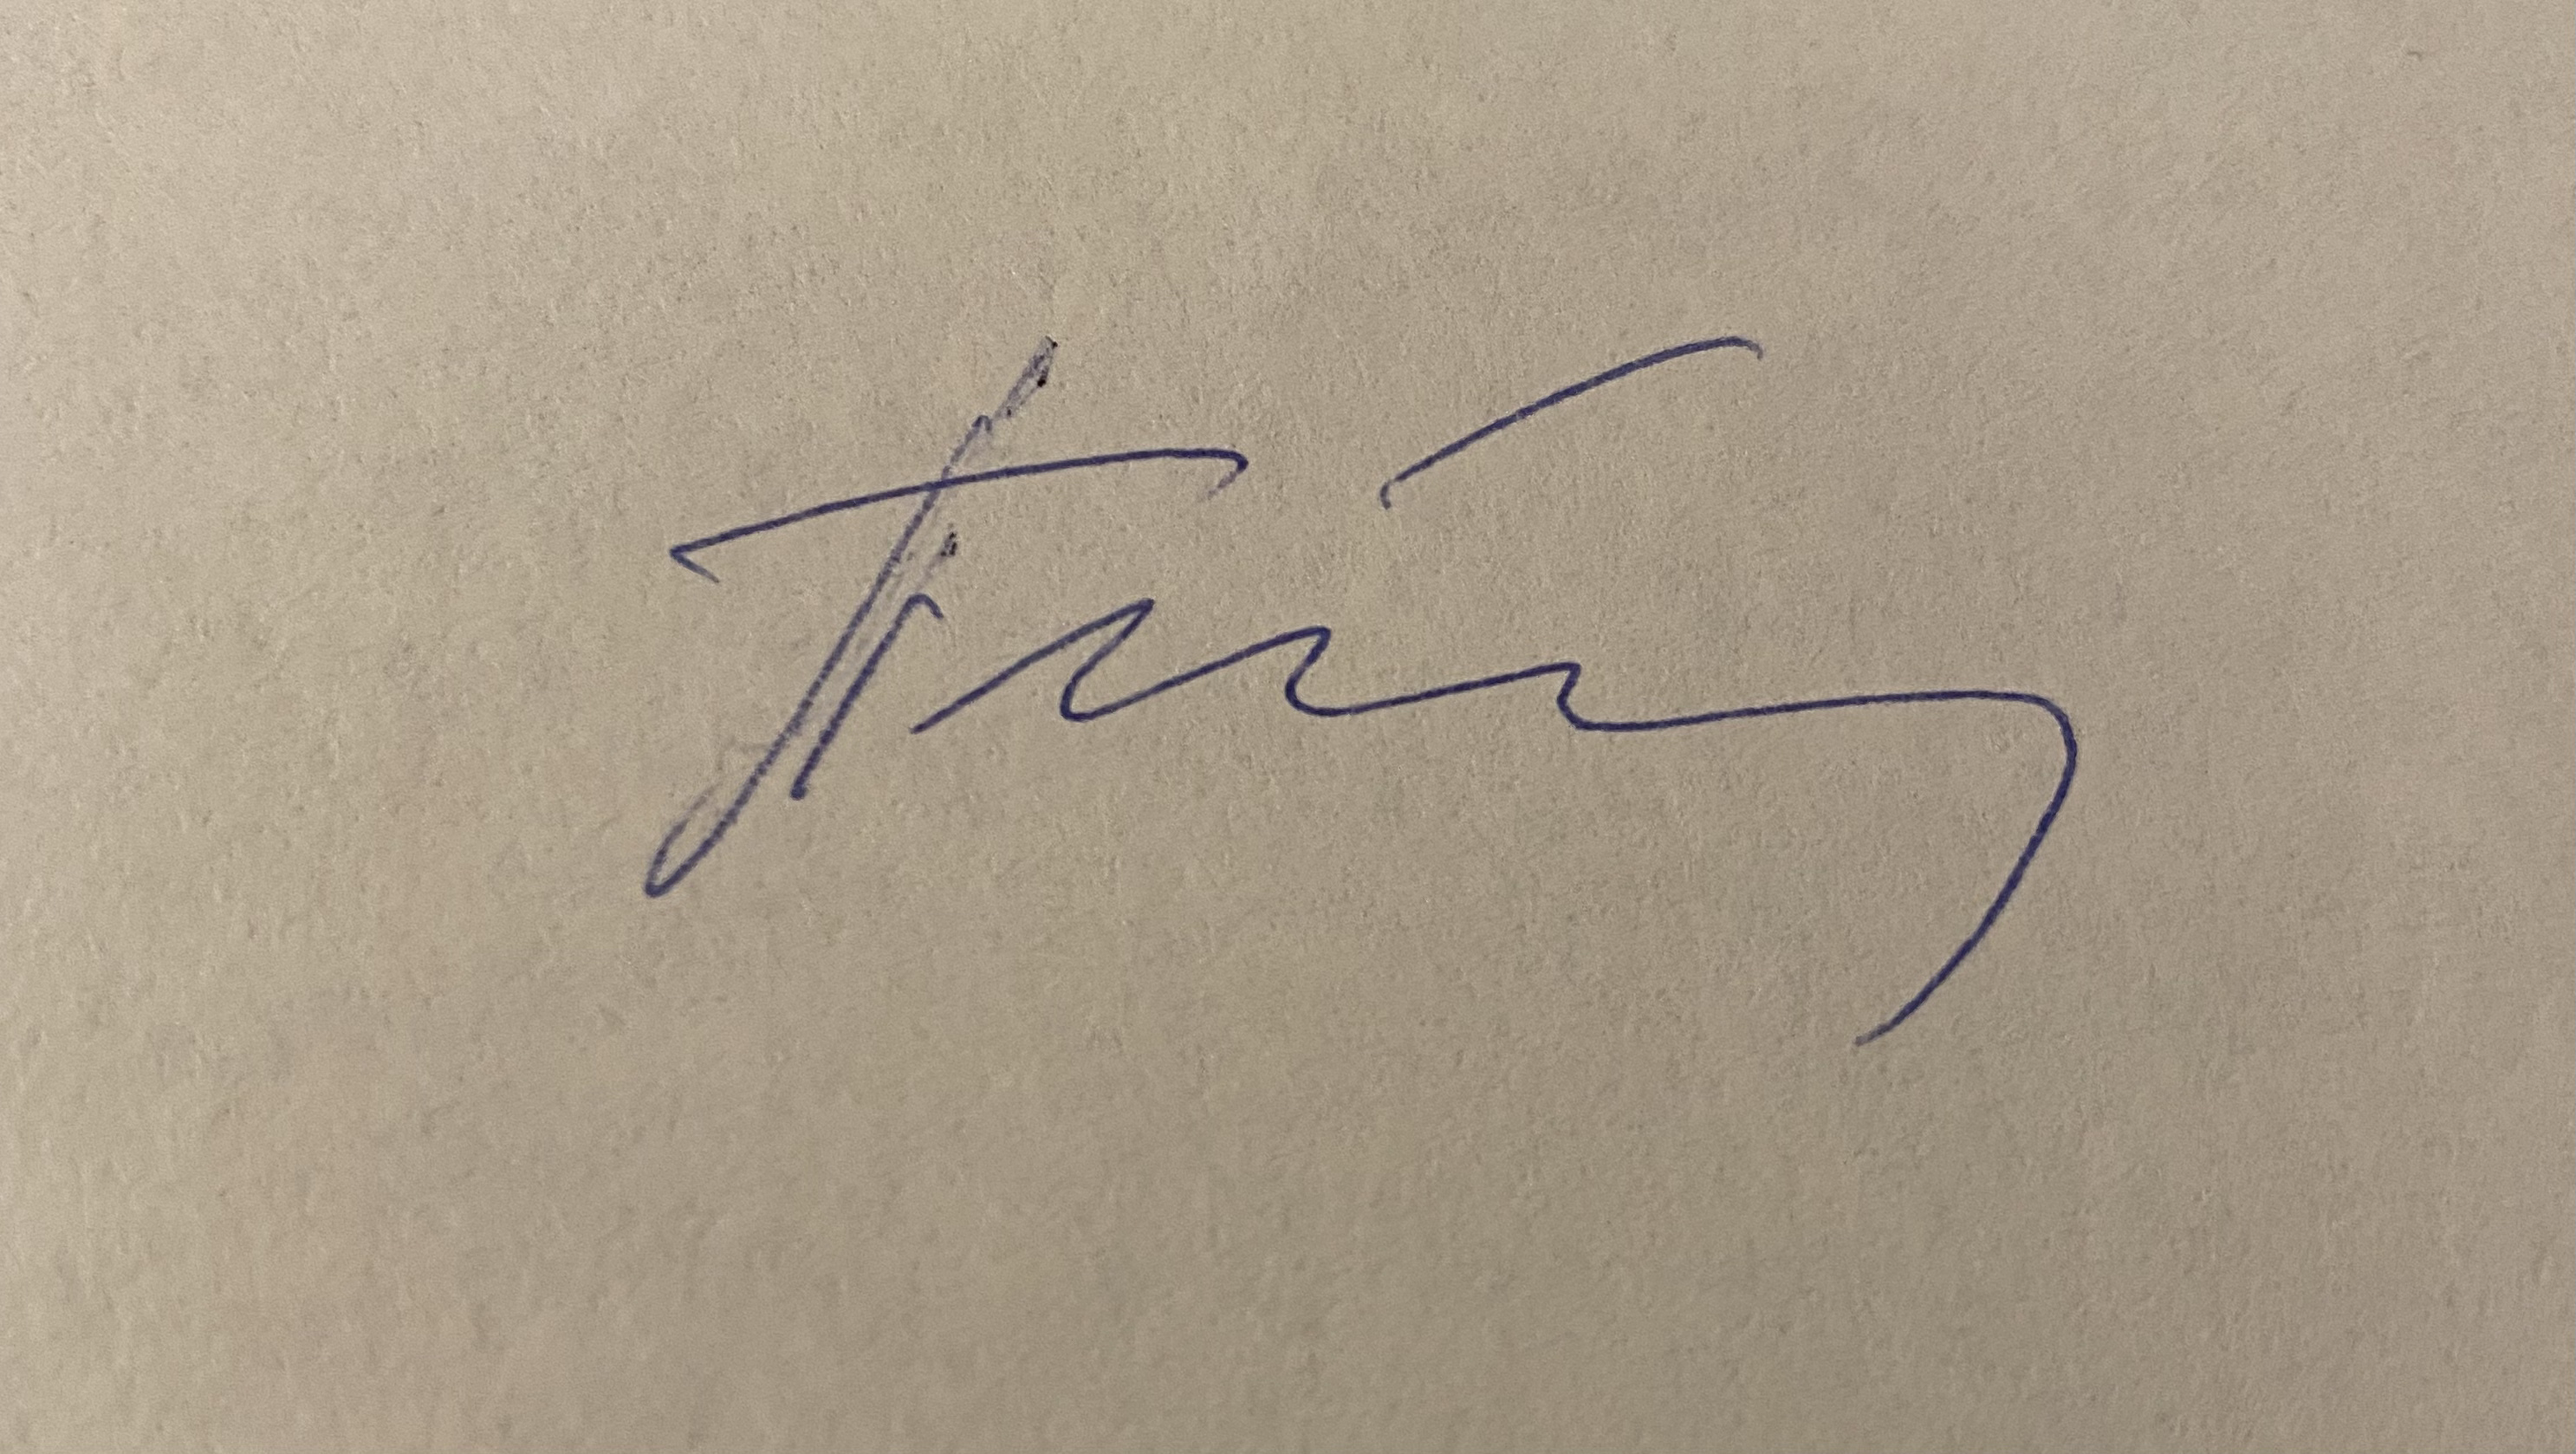
Signature of: yosyp pavliv